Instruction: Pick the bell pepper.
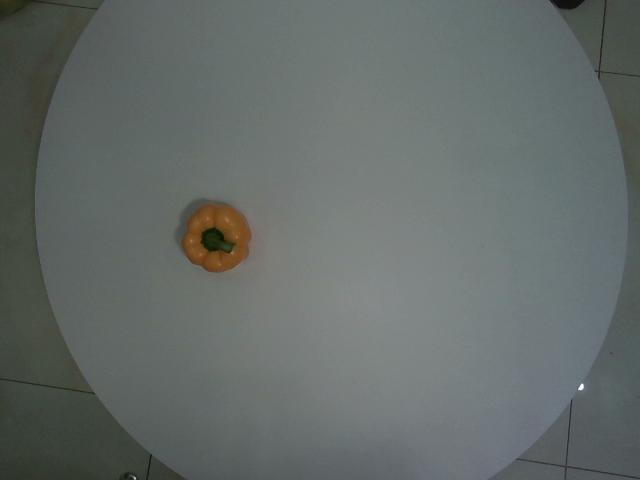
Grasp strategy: vertical